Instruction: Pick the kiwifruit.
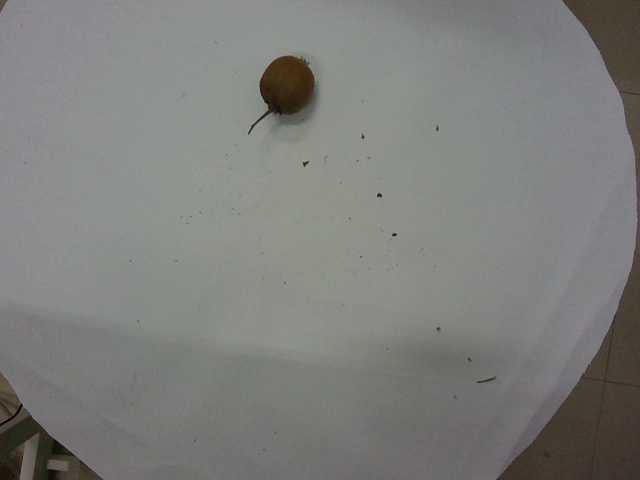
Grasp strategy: vertical